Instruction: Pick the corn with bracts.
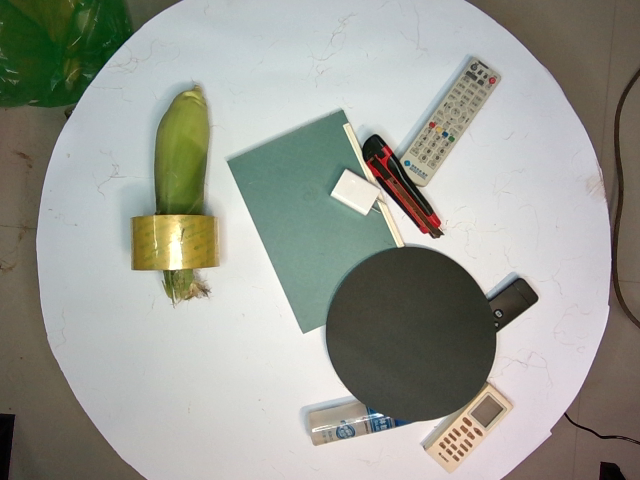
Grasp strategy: vertical